Question: Talk about the condition:
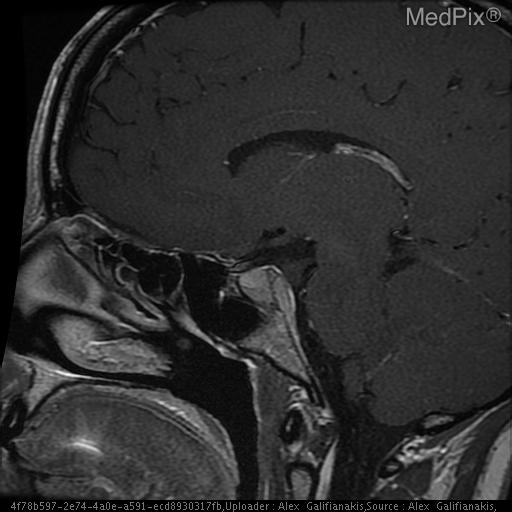
Answer: The disease is discussed as: Meningiomas are the most common extra-axial  tumor and the most common non-glial intracranial tumor.  They are normally solid, well-marginated benign lesions originating from the meninges accounting for 15- 20% of adult brain tumors.  The most common locations include the bilateral convexities, parasagittal regions, parafalcine, sphenoid wing, olfactory groove, and suprasellar region.  The typical appearance of a meningioma is a homogeneous solid tumor.  Nonenhanced computed tomography demonstrates a homogeneous mass that is isodense to intracranial parenchyma. Contrast enhanced scans demonstrate diffusely homogeneous enhancement. MRI is typically isointense to relatively hypointense on T1 weighted images. T2 weighted images generally demonstrate slightly increased signal intensity in relationship to the contiguous gray matter. Gadolinium enhanced MR images demonstrate intense uniform enhancement.  Although meningiomas are histologically benign, they may invade surrounding structures including the dura and bony structures.  On rare occasions, the meningioma may completely penetrate the calvarium to invade the scalp. Meningiomas may occasionally present atypical imaging features such as those seen in cystic, lipoblastic, or angioblastic meningiomas.  Peritumoral edema and ring enhancement may also be seen.